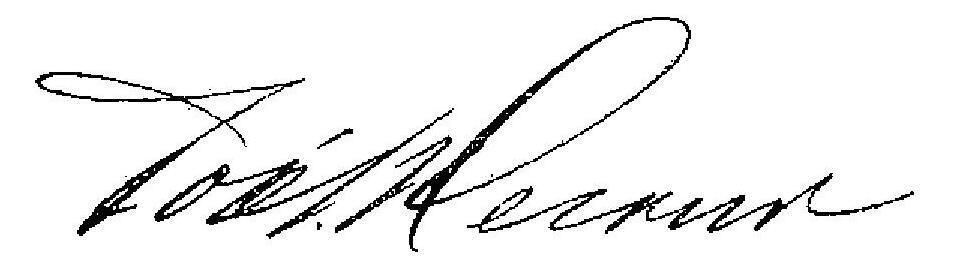
Signature of: josé segundo decoud